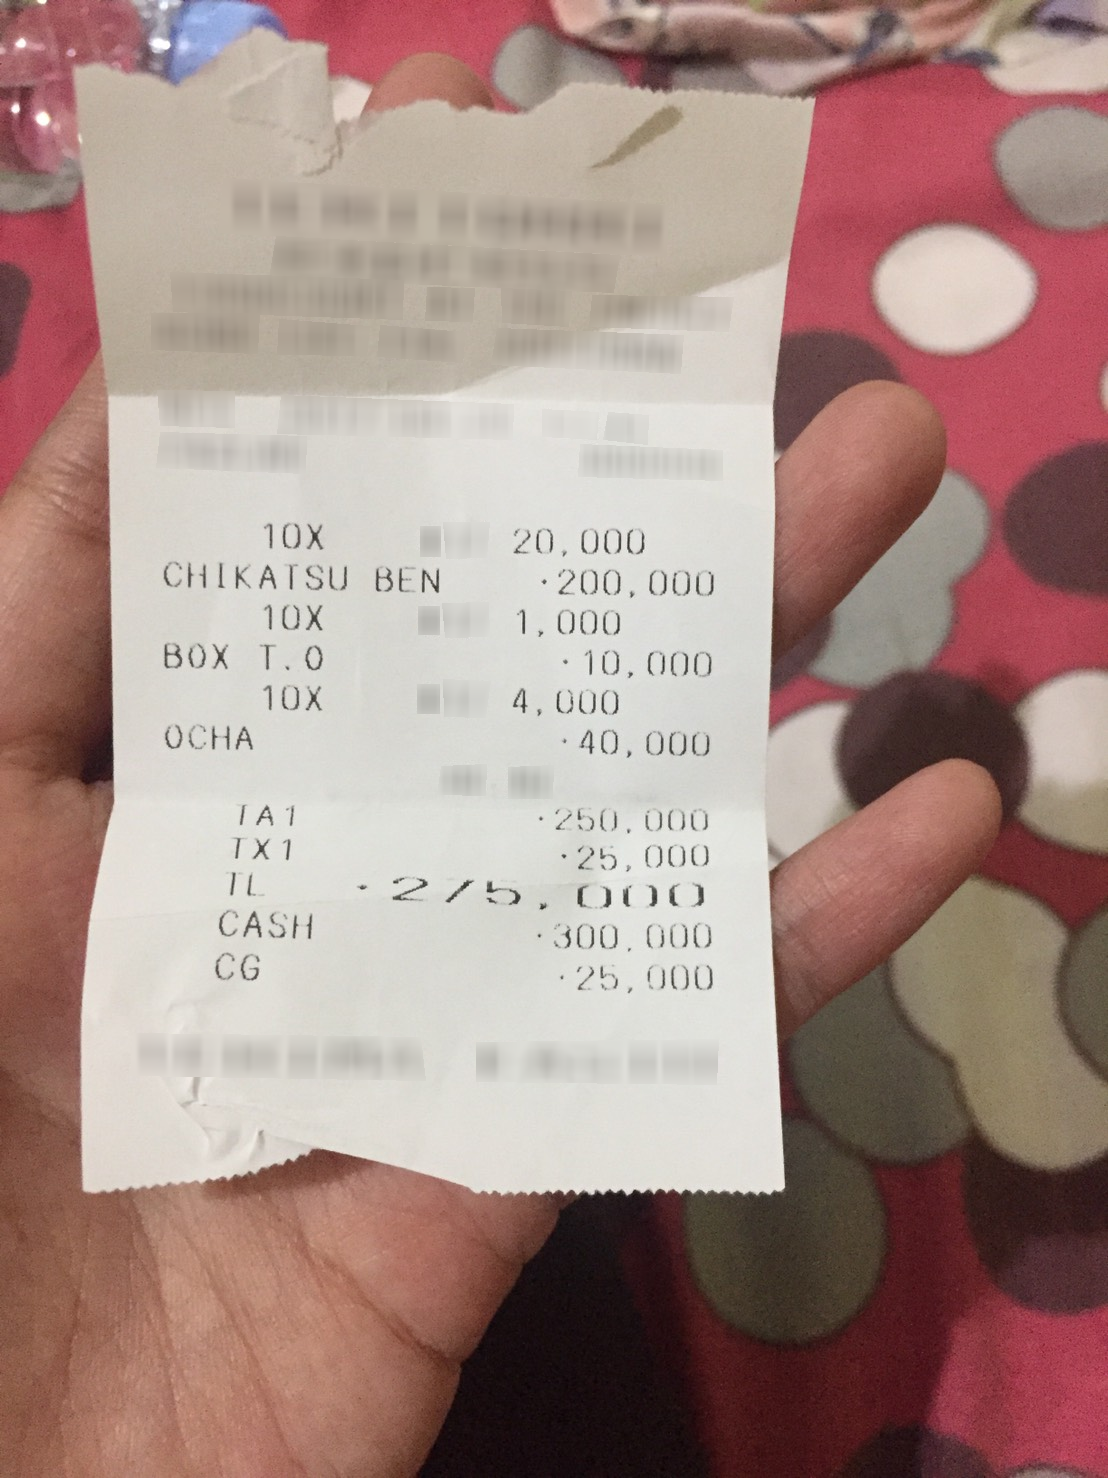
Number of items: 3
Subtotal: 250,000
Tax: 25,000
Total: 275,000
OCR text regions:
text: CHIKATSU
text: BEN
text: 10X
text: 20,000
text: 200,000
text: BOX
text: T.
text: O
text: 10X
text: 1,000
text: 10,000
text: OCHA
text: 10X
text: 4,000
text: 40,000
text: TA1
text: 250,000
text: TX1
text: 25,000
text: TL
text: 275,000
text: CASH
text: 300,000
text: CG
text: 25,000